Question: What is the potential diagnosis?
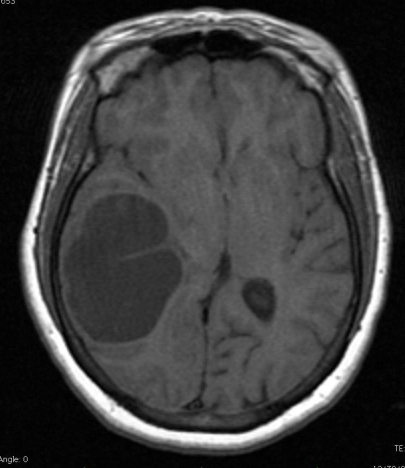
Answer: The possible diagnosis includes •  Abscess
•  Parasitic disease
•  Ganglioglioma, Pleomorphic Xanthoastrocytoma (PXA)
•  Metastasis (unusual appearance).